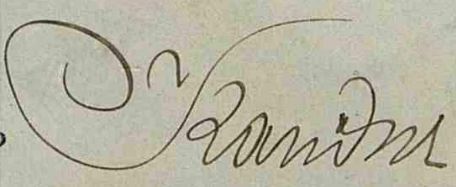
Signature of: eduard kanep